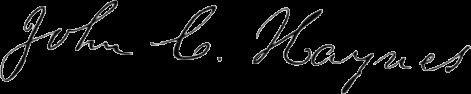
Signature of: john c haynes